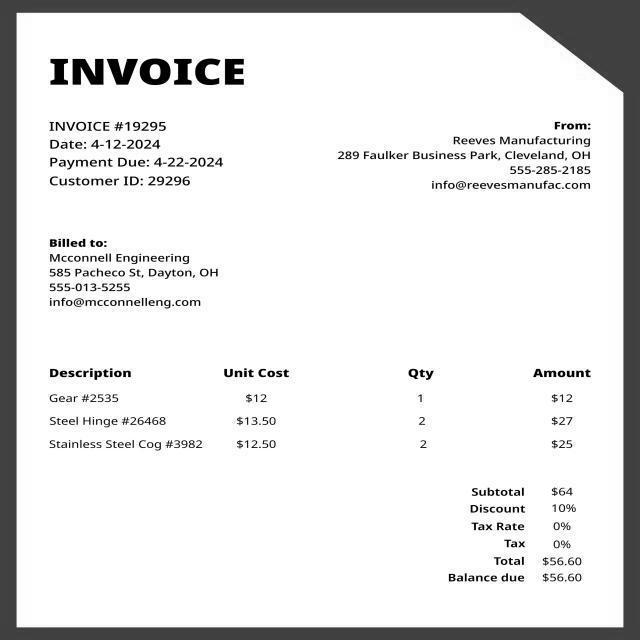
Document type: Invoice